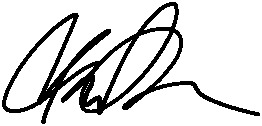
Signature of: mandela barnes